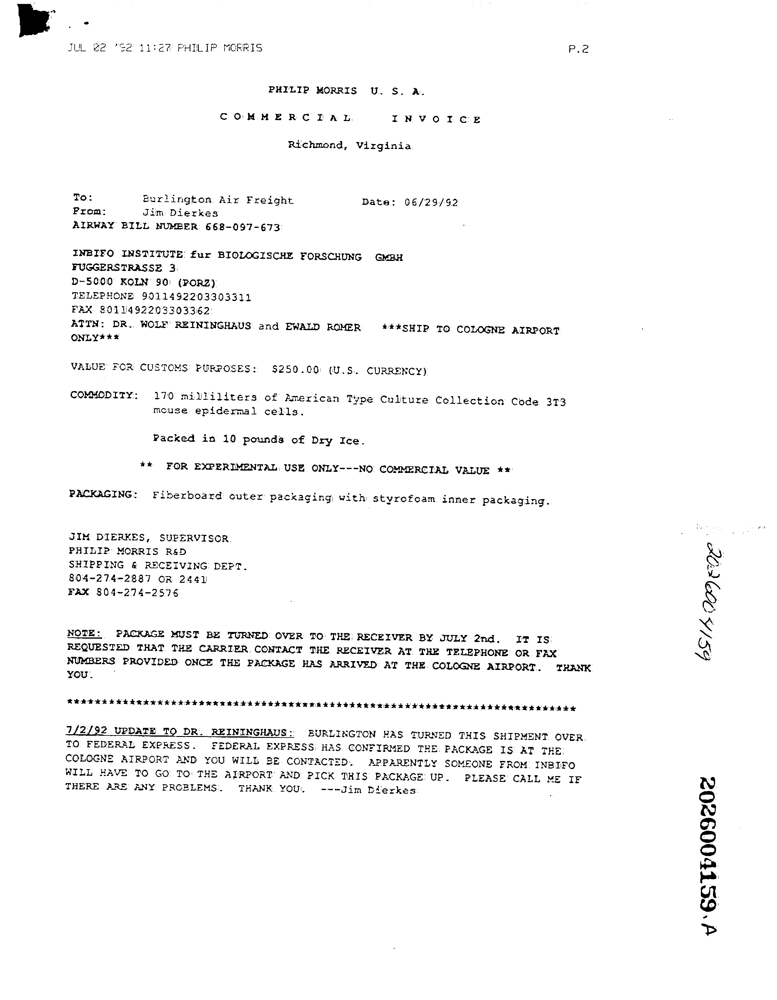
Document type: Invoice